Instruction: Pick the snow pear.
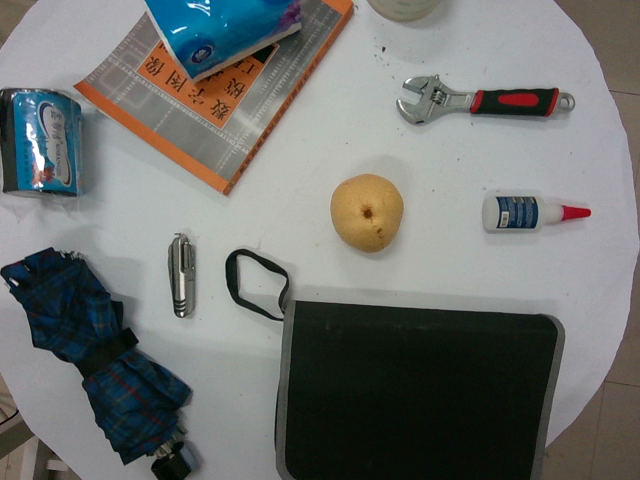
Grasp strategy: vertical